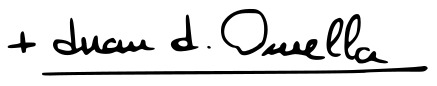
Signature of: juan josé omella omella